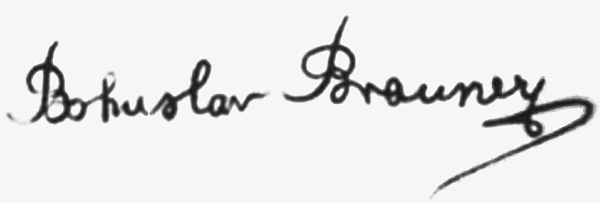
Signature of: bohuslav brauner